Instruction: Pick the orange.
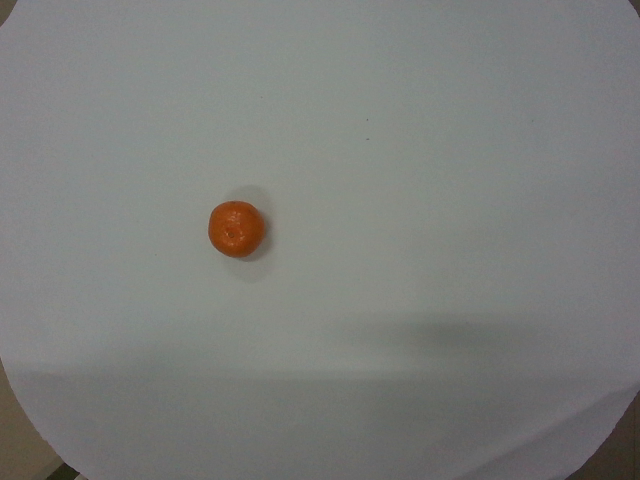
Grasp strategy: vertical